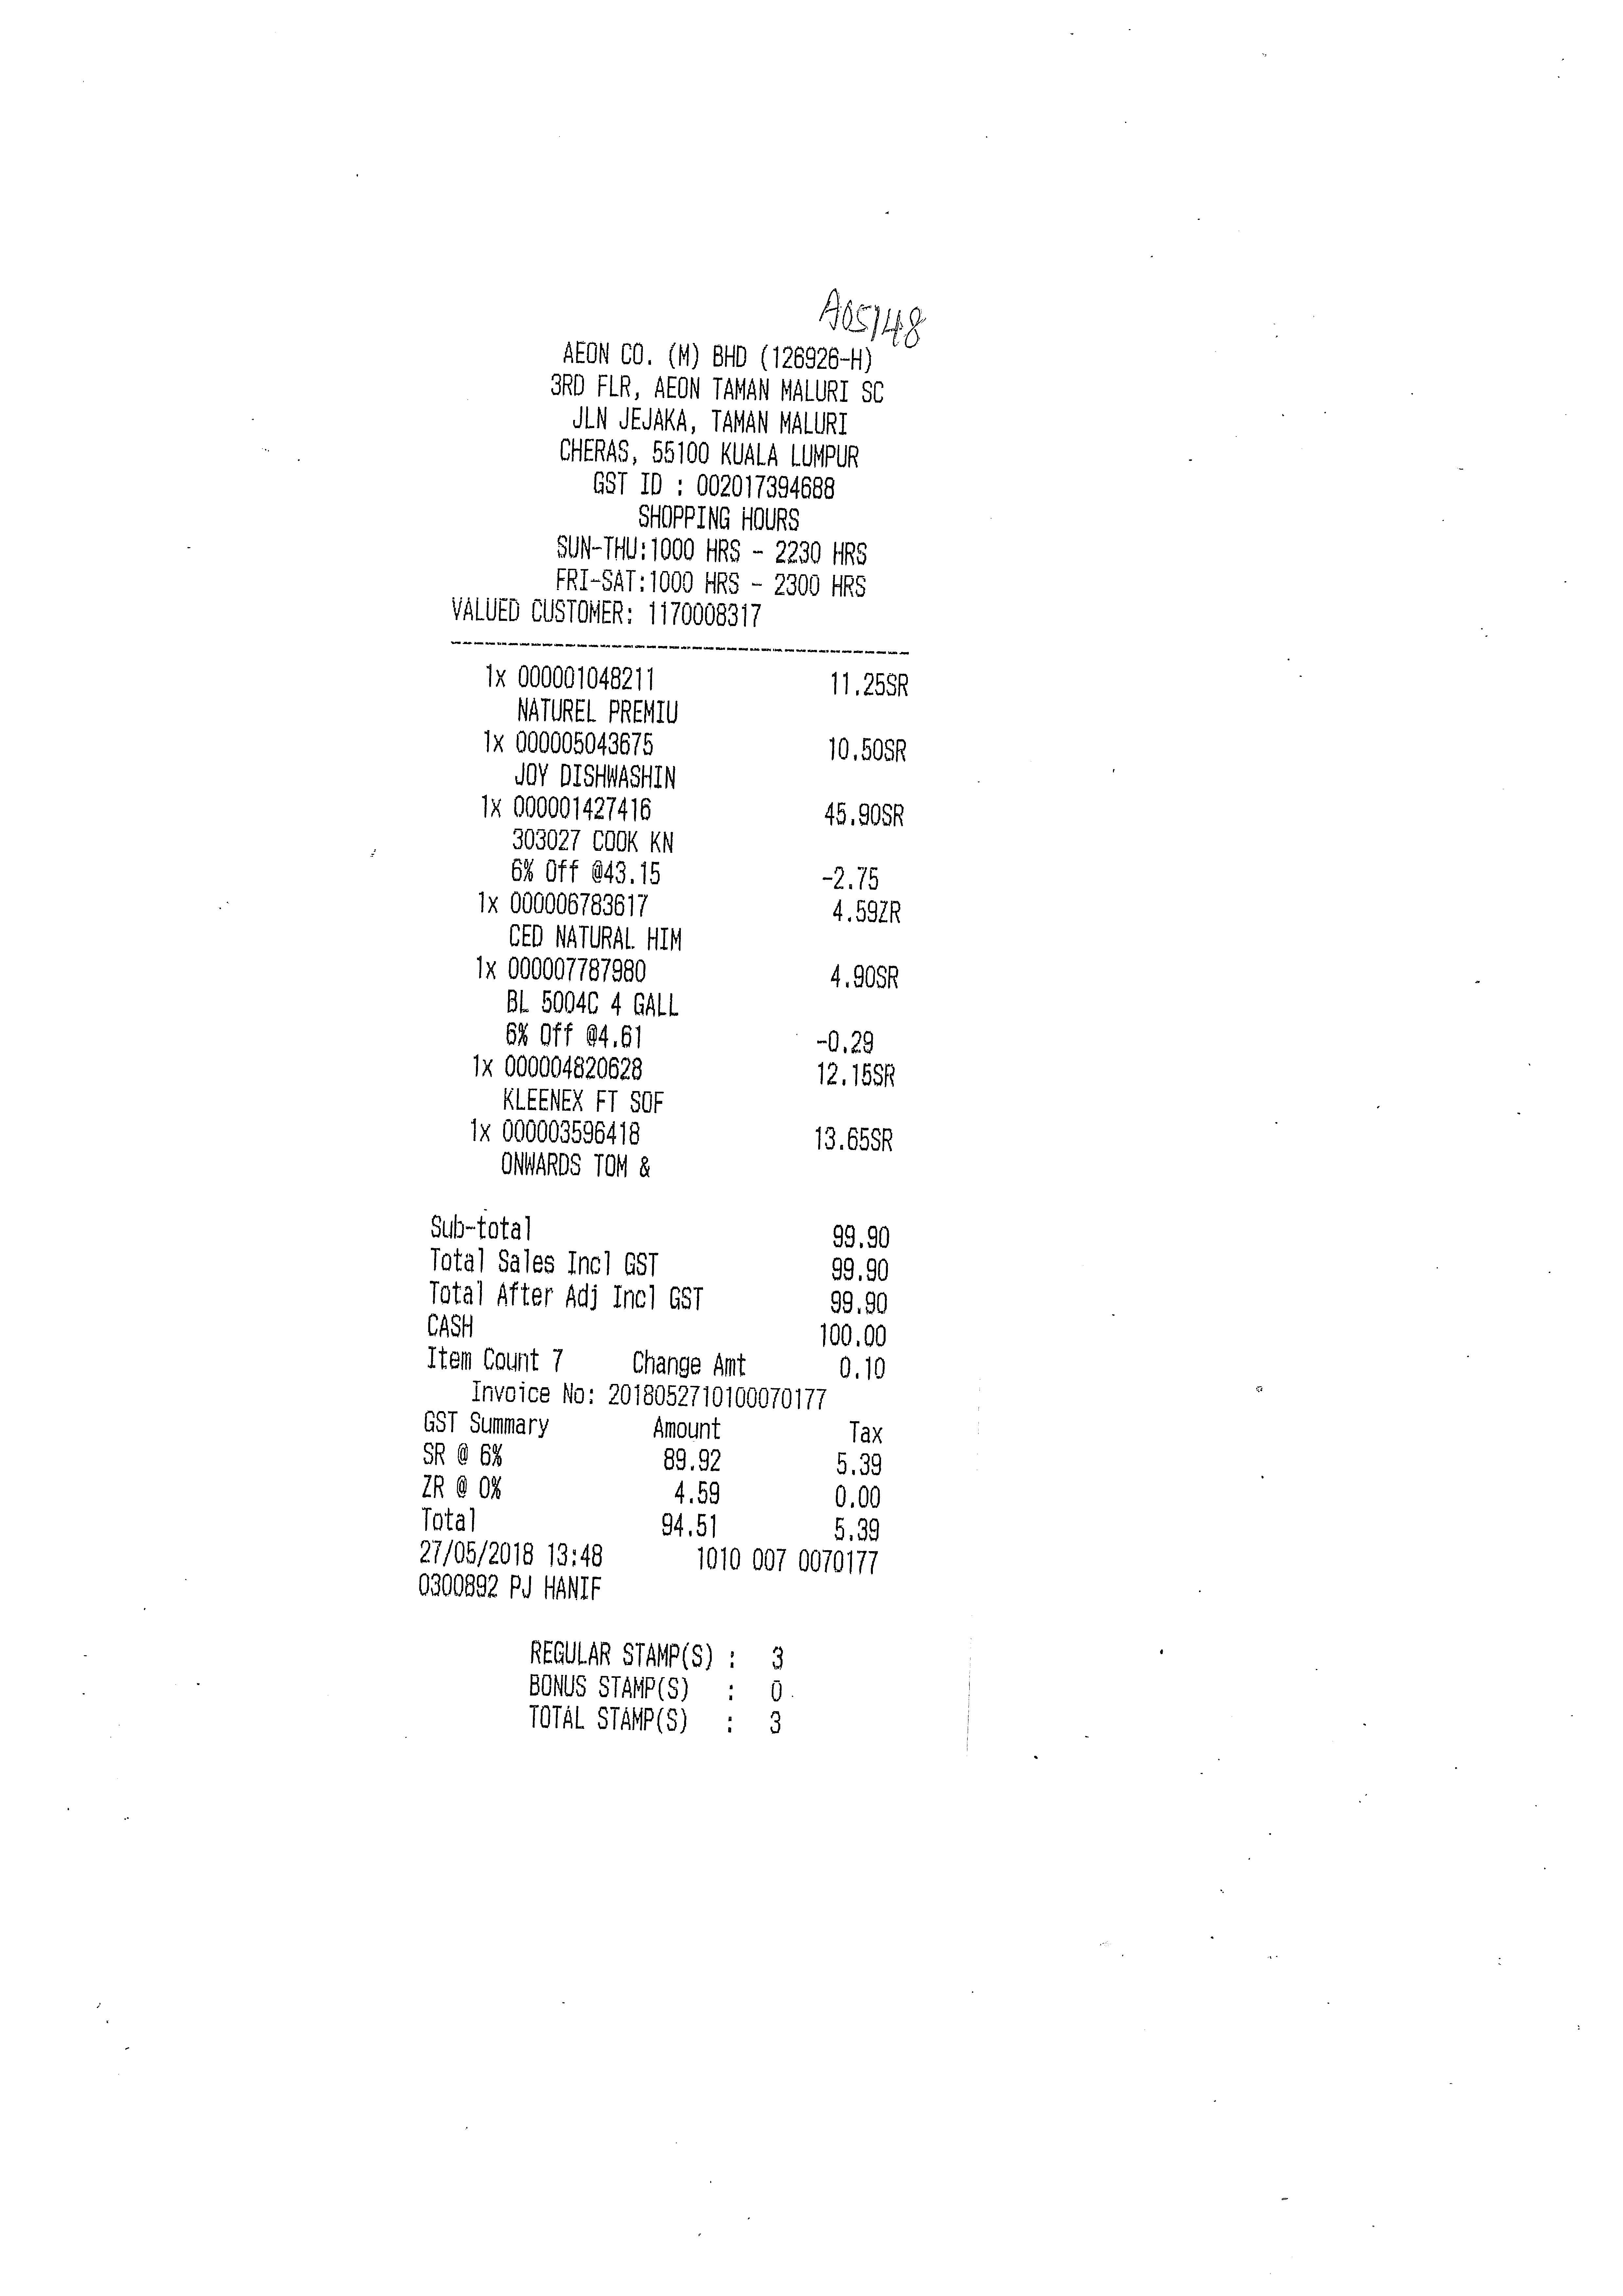
AEON CO. (M) BHD (126926-H)
3RD FLR, AEON TAMAN MALURI SC
JLN JEJAKA, TAMAN MALURI
CHERAS, 55100 KUALA LUMPUR
GST ID : 002017394688
SHOPPING HOURS
SUN-THU:1000 HRS - 2230 HRS
FRI-SAT:1000 HRS - 2300 HRS
VALUED CUSTOMER: 1170008317
1X 000001048211
NATUREL PREMIU
1X 000005043675
JOY DISHWASHIN
1X 000001427416
303027 COOK KN
6% OFF @43.15
1X 000006783617
CED NATURAL HIM
1X 000007787980
BL 5004C 4 GALL
6% OFF @4.61
1X 000004820628
KLEENEX FT SOF
1X 000003596418
ONWARDS TOM &
SUB-TOTAL
TOTAL SALES INCL GST
TOTAL AFTER ADJ INCL GST
CASH
ITEM COUNT 7
99.90
99.90
99.90
100.00
0.10
INVOICE NO: 2018052710100070177
GST SUMMARY
SR @ 6%
ZR @ 0%
TOTAL
27/05/2018 13:48
0300892 PJ HANIF
1010 007 0070177
REGULAR STAMP(S) :
BONUS STAMP(S)
TOTAL STAMP(S)
11.25SR
10.50SR
45.90SR
-2.75
4.59ZR
4.90SR
-0.29
12.15SR
13.65SR
CHANGE AMT
AMOUNT
TAX
89.92
5.39
4.59
0.00
94.51
5.39
3
:
0
:
3